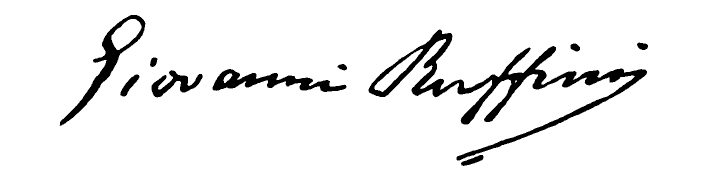
Signature of: giovanni ruffini